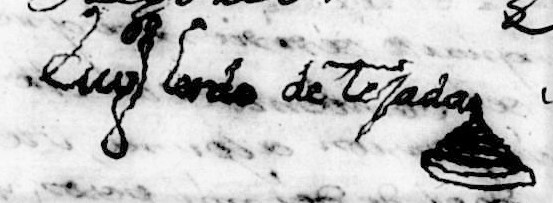
Signature of: eugenio lerdo de tejada